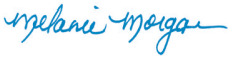
Signature of: melanie morgan